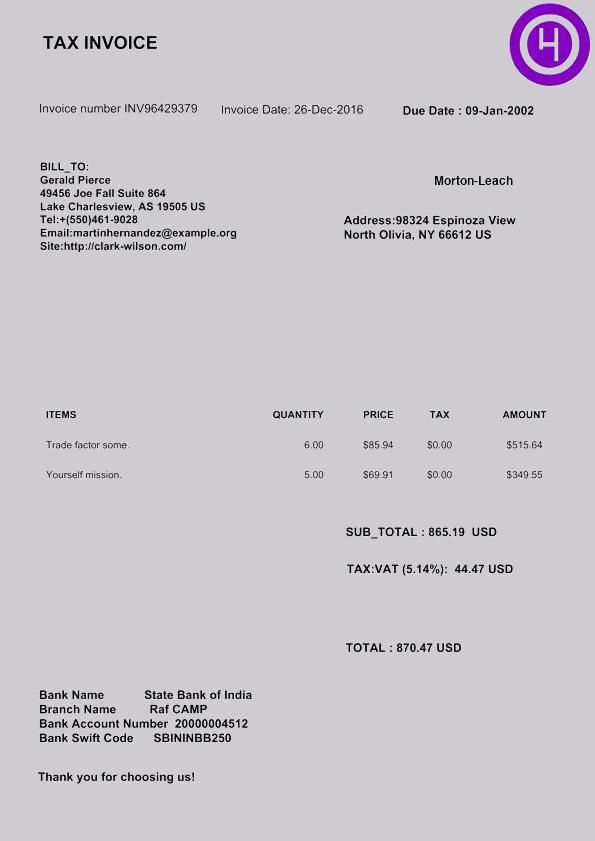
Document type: Invoice